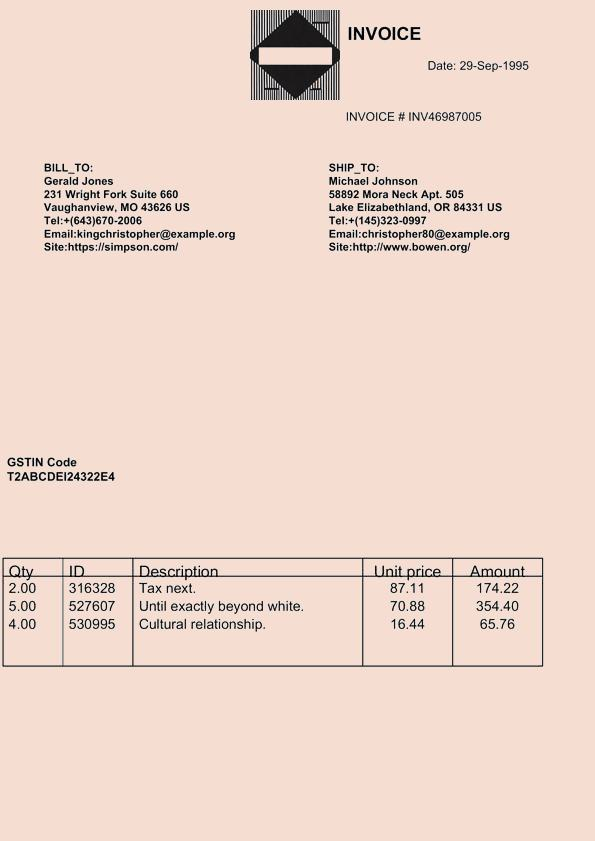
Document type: Invoice